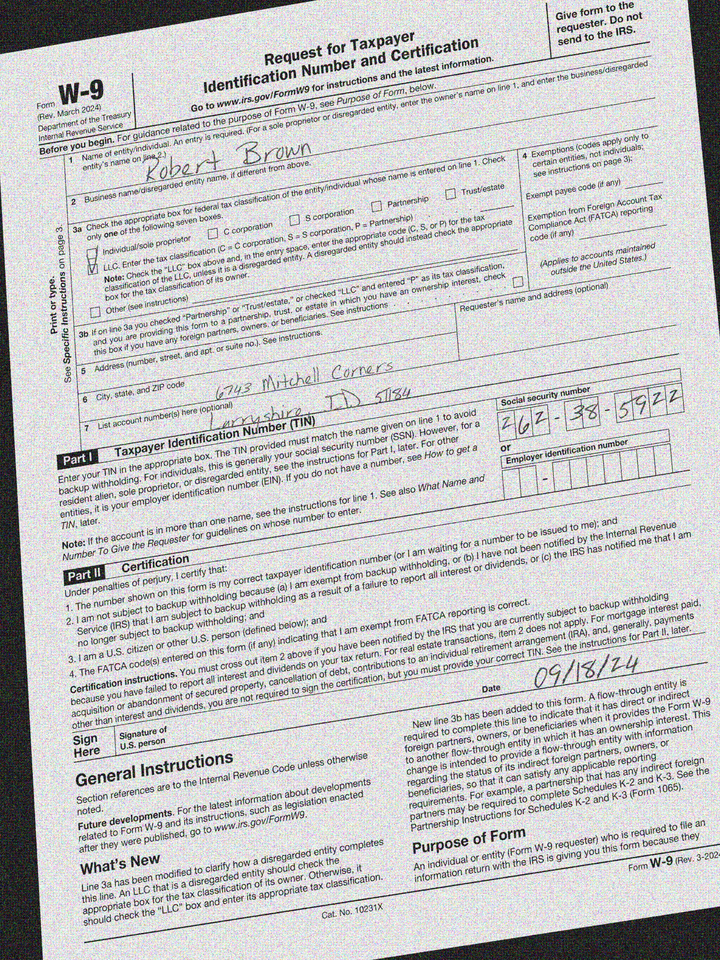
adr1: 6743 Mitchell Corners
adr2: Larryshire, ID 51184
cbx: yes
ssn: 262385922
enm: Robert Brown
sdt: 09/18/24